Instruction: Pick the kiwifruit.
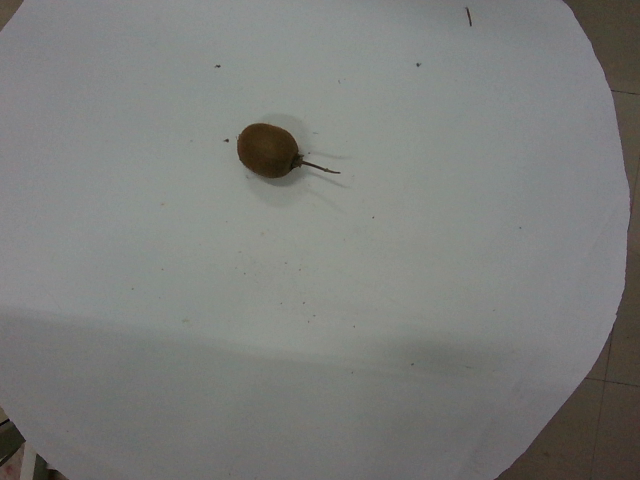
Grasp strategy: vertical